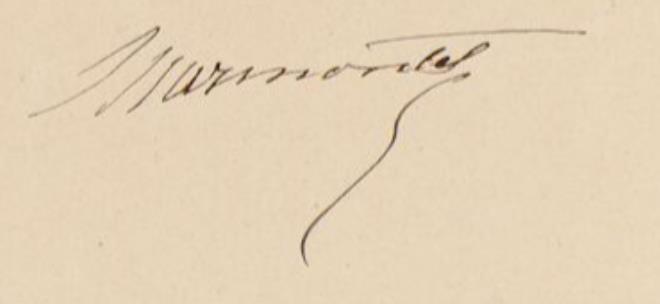
Signature of: antoine françois marmontel